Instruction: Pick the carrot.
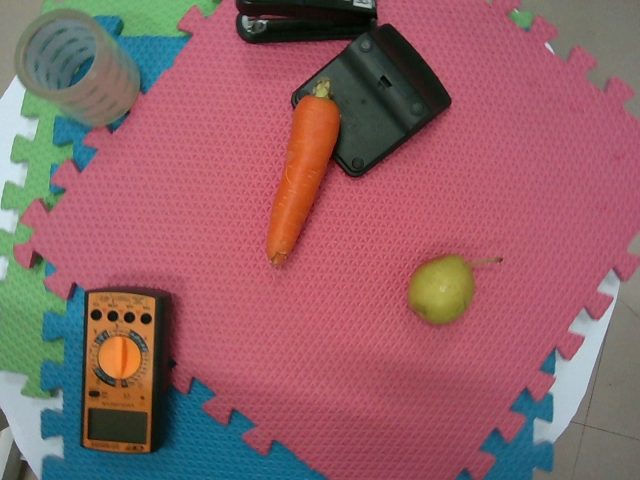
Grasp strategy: vertical